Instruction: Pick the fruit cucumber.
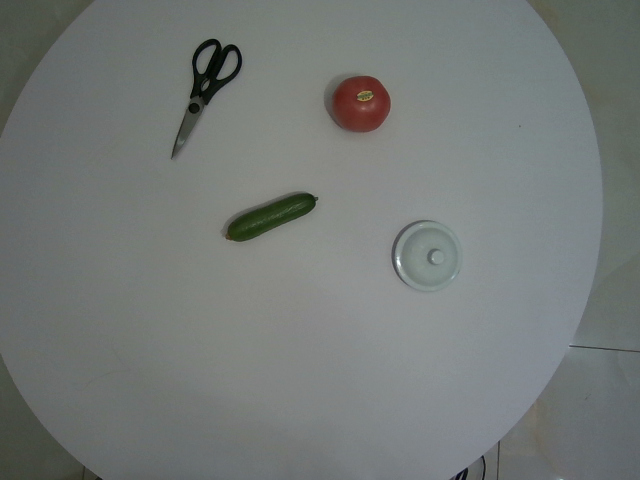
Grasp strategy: vertical